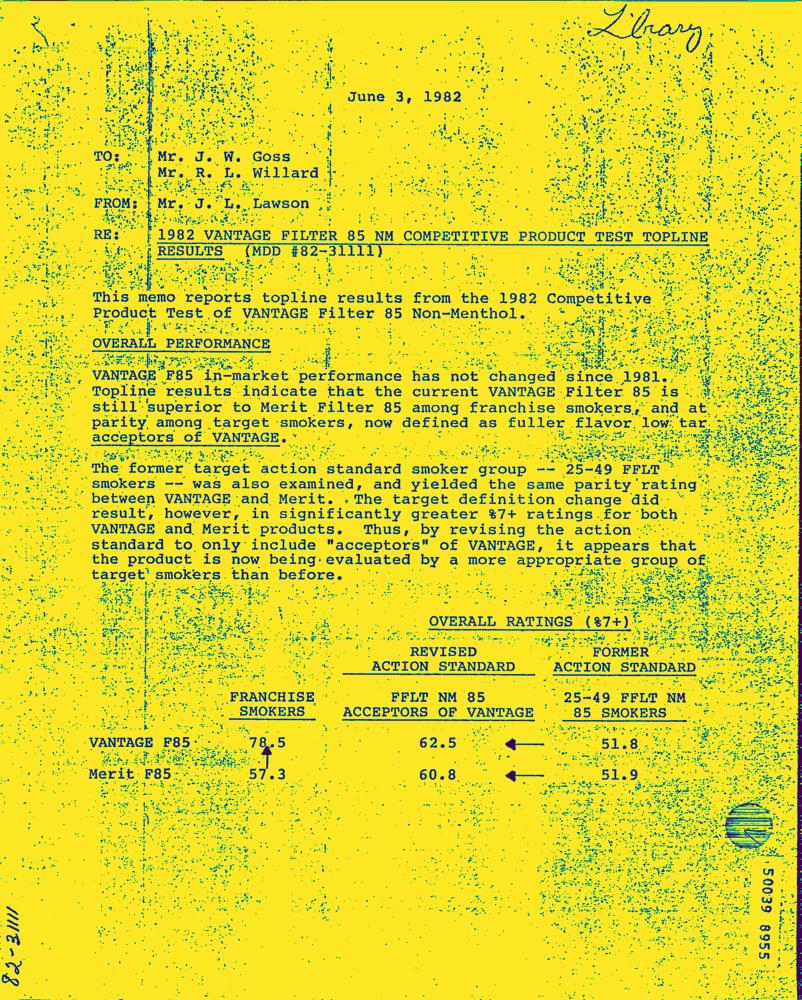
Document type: Letter-Doc